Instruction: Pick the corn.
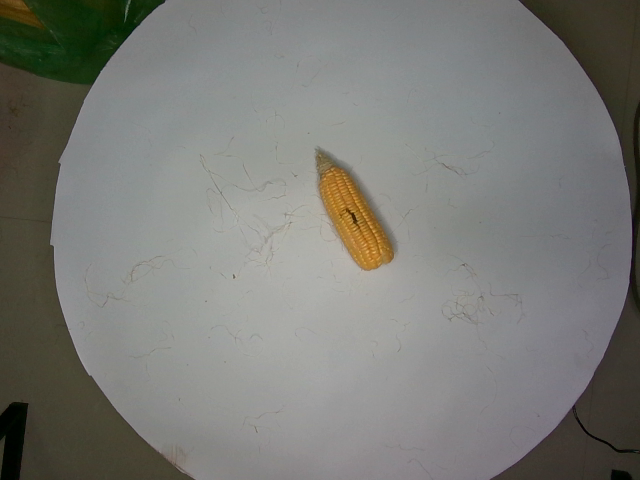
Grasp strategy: vertical